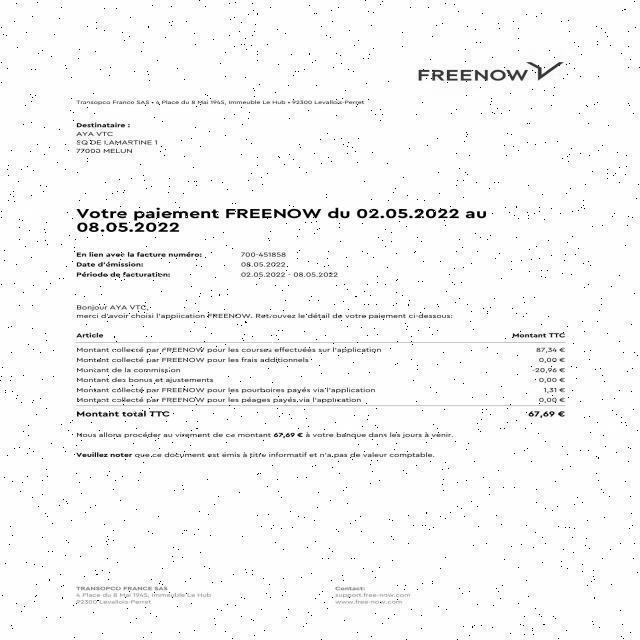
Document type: Invoice